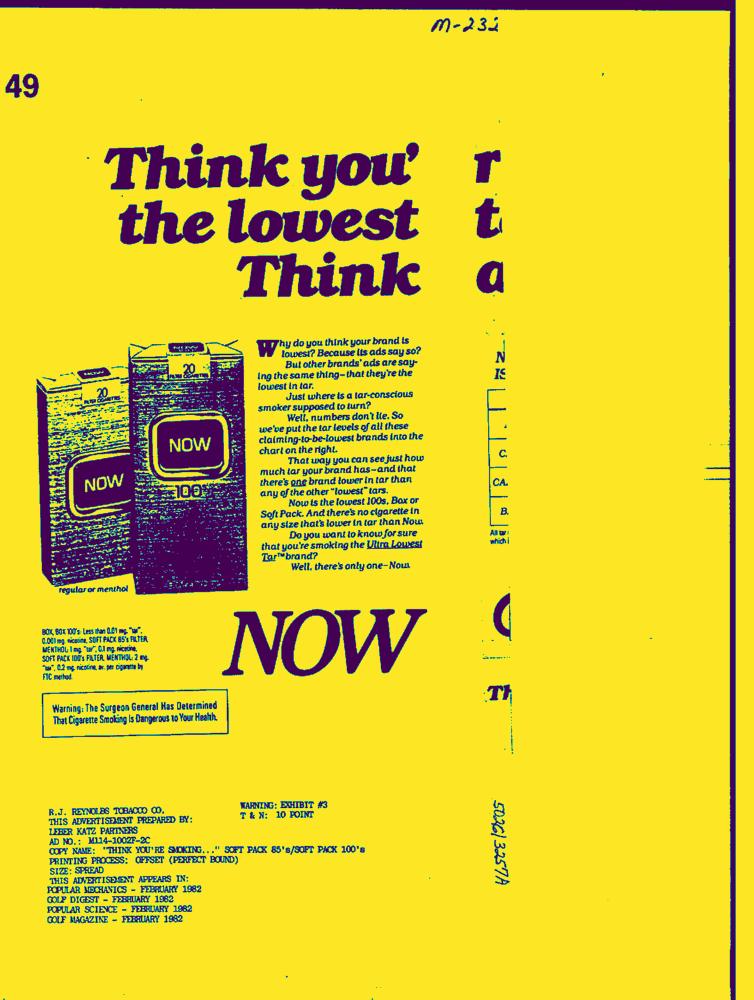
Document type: AD